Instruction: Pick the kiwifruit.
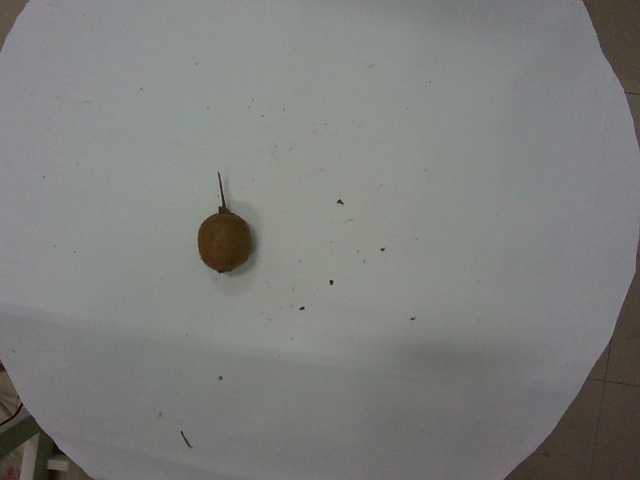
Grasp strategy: vertical